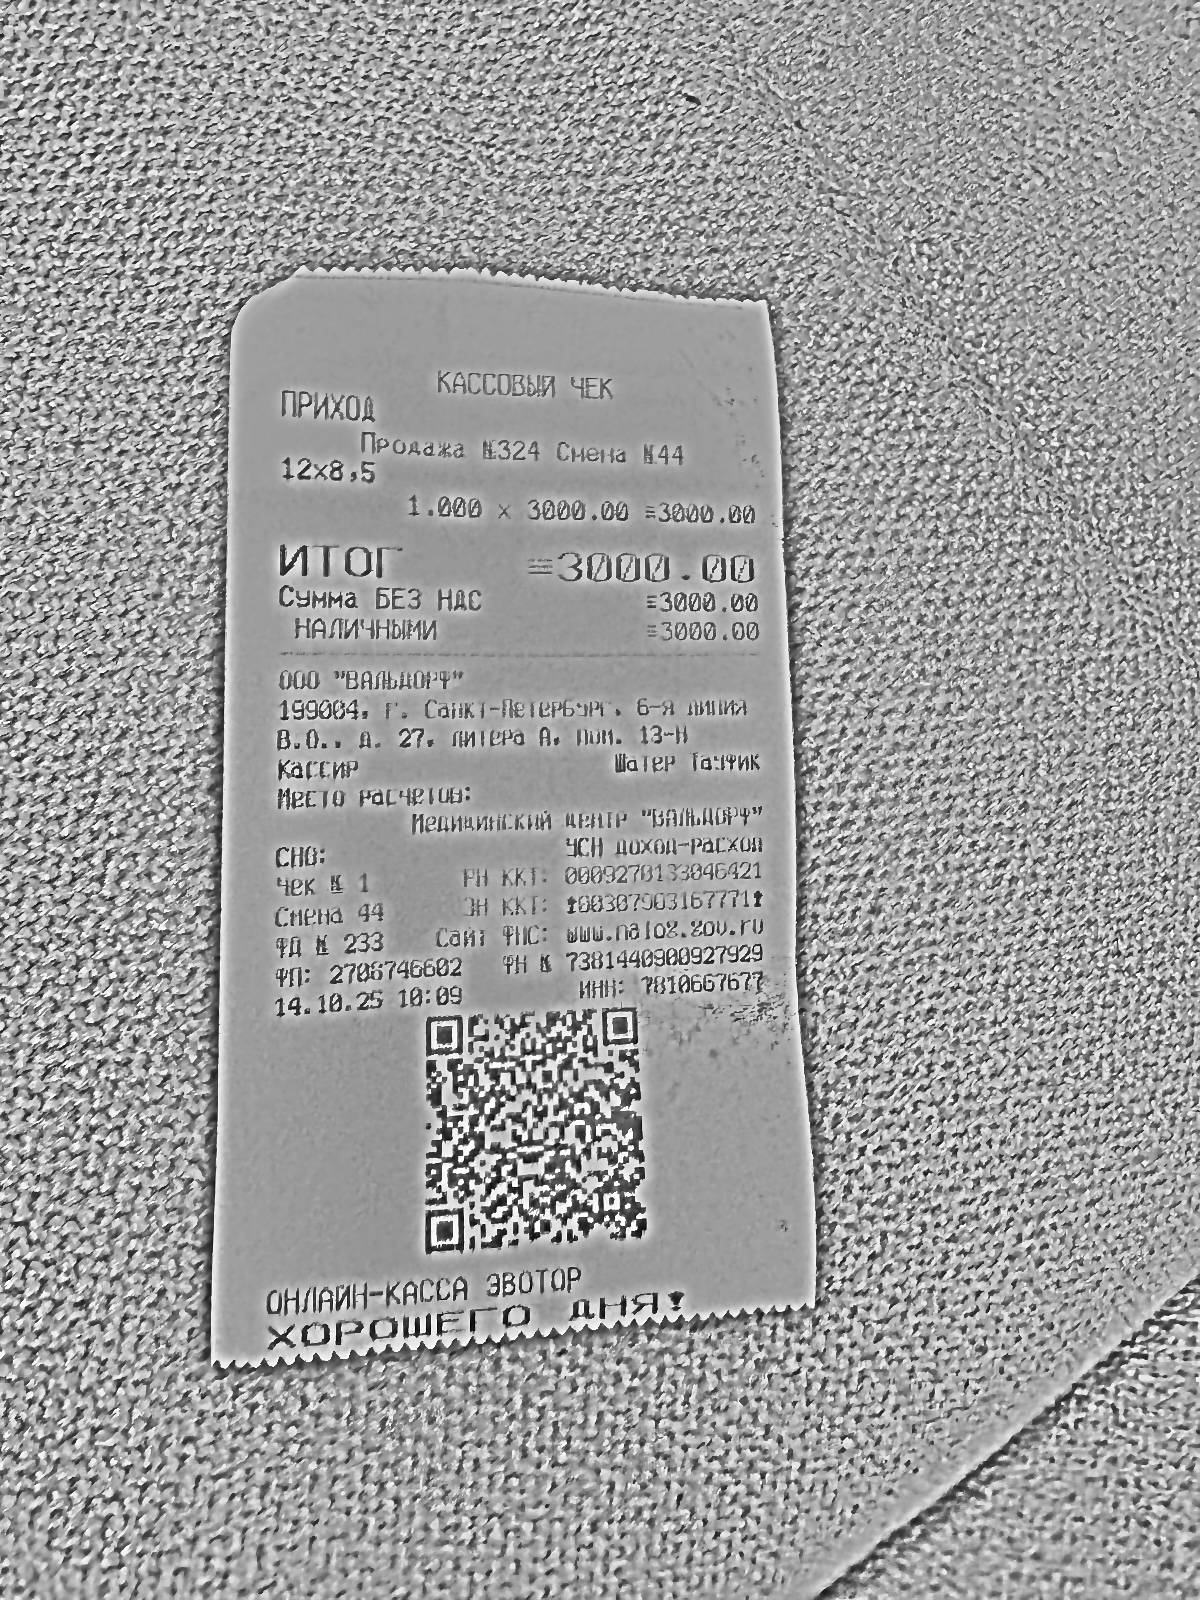
Продавец: ООО "ВАЛЬДОРФ"
ИНН: 7810667677
Дата: 14.10.25
Товары: 12×8,5
Количество: 1
Цена: 3000.00
Сумма: 3000.00
Итого: 3000.00